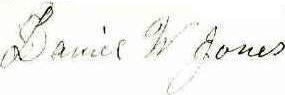
Signature of: daniel webster jones